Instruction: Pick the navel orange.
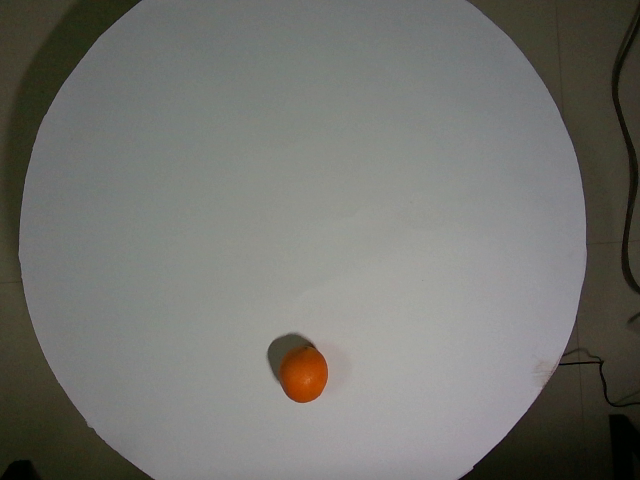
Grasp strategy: vertical